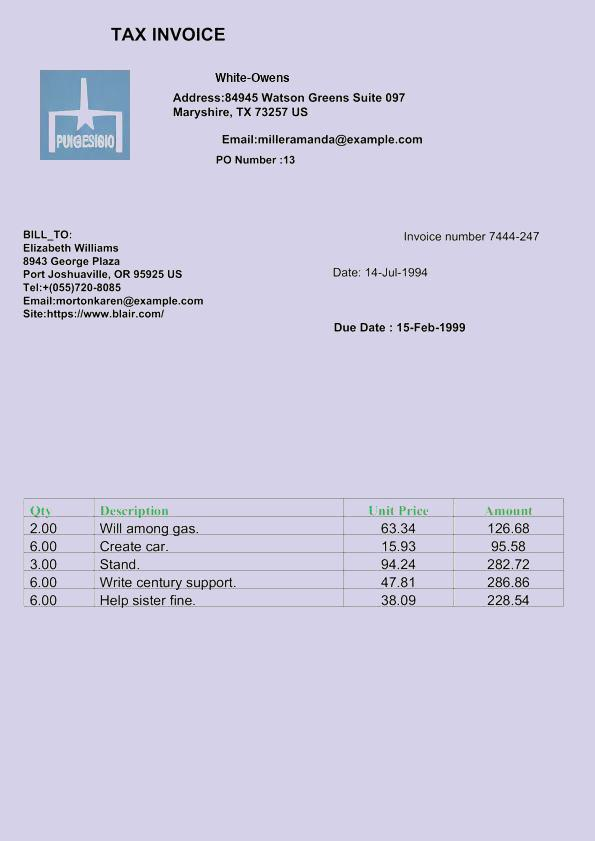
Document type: Invoice